Question: Talk about the condition:
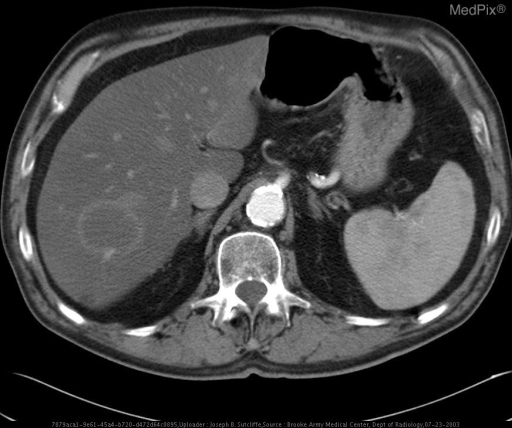
Answer: The disease is discussed as: Neoplasm : Bronchogenic carcinoma of the lung

Synonyms: Lung cancer

Cell of Origin: Non-small cell carcinoma

Genetics and Associations: Cigarette smoking (total pack years) is the most significant risk factor. Other associations include radiation exposure, asbestos exposure, occupational inhaled substances (especially nickel, chromates, and arsenic), genetically dominant oncogenes, and loss of tumor suppressor genes.

Demographics (Age, Sex, Incidence): Cancer of the lung occurs most often between the ages of 40 and 70, with a peak incidence in the 6th or 7th decade. It is the leading cause of cancer deaths in both sexes and the male:female death ratio is about 3:1. The annual death rate for lung cancer is about 70/100,000 for males and 19/100,000 for females.

Common Locations: Bronchogenic cancers arise most often as a hilar mass but may also present as a large peripheral mass.

Gross Appearance: The neoplastic tissue is typically gray-white and firm to hard.  Bulky tumors often have areas of necrosis that appear yellow-white and mottling.

Histology: Histology varies depending on the subtype: adenocarcinoma is the most common subtype and features include gland formation, mucin production, and often an adjacent desmoplastic response.  Other subtypes include squamous cell carcinomas, small cell carcinomas, and large cell carcinomas.

Special Stains: Mucicarmine, Cytokeratin 7, Cytokeratin 20, and TTF -1.

Radiology: Plain chest films may show single or multiple nodules, well defined or poorly defined masses in the hilar or peripheral regions or no findings. Mediastinal enlargement may be evident due to primary tumor or metastatic lymphadenopathy.  CT may show an irregular or spiculated edge due to fibrosis surrounding the tumor, a lobulated contour, air bronchograms within the nodule, or cavitation. 95% of lung nodules exceeding 2 cm are cancers.
Of particular significance for this case is the radiologic appearance of lung cancer metastases to the liver. A liver met will typically appear as a well-defined, low-density, solid mass with vague peripheral enhancement.  The mass will often appear hypodense centrally due to tumor necrosis.  Calcifications may be present. Multiple masses or diffusely infiltrating metastases may also occur.

Progression: Bronchogenic CA spreads by direct invasion or via the hematogeneous or lympahngitic routes.  Mediastinal nodes are commonly involved, and distal mets to the liver, brain, bone, and adrenals are common.

Prognosis  and  Treatment: Overall prognosis is approximately 9% 5 year survival. Small-cell carcinoma has a median survival rate of 12-18 months and is treated with chemotherapy and radiation therapy. Non-small cell cancers are treated surgically if disease is limited. Chemotherapy and radiation may be used in advanced disease.